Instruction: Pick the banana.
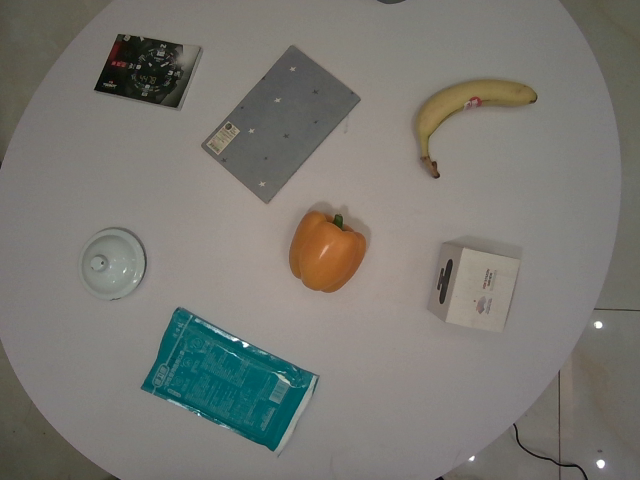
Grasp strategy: vertical